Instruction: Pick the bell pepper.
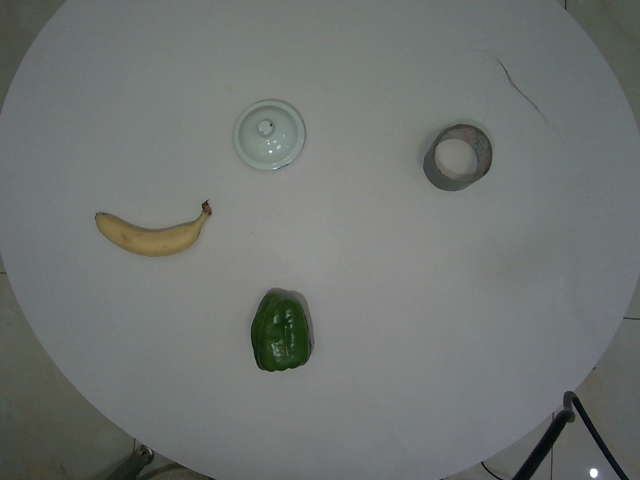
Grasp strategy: vertical